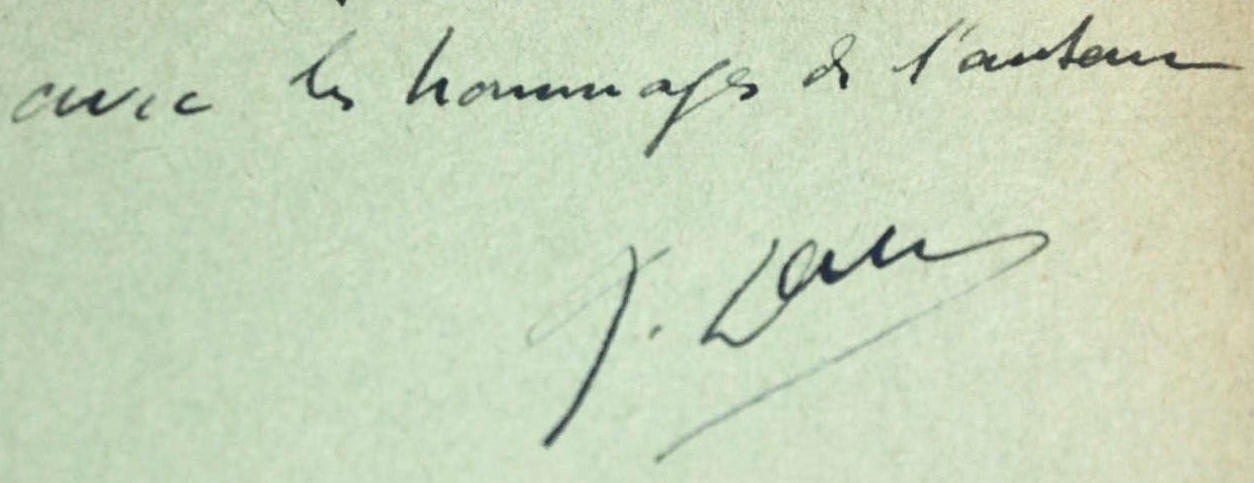
Signature of: jean duraz